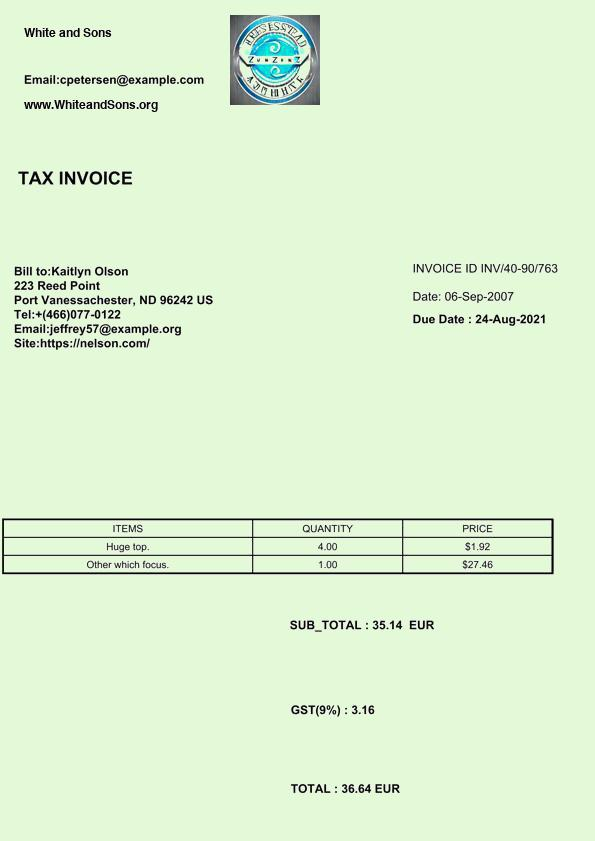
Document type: Invoice